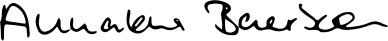
Signature of: annalena baerbock